Identify and extract the amount in words, amount in numbers, payee name, cheque date, and bank name from the image.
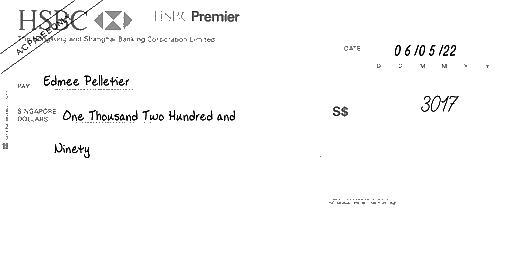
amt_in_words: One Thousand Two Hundred and Ninety
amt_in_figures: 3017
payee_name: Edmee Pelletier
bank_name: HSBC
cheque_date: 06/05/22